Question: By what date must an appeal be filed according to the document?
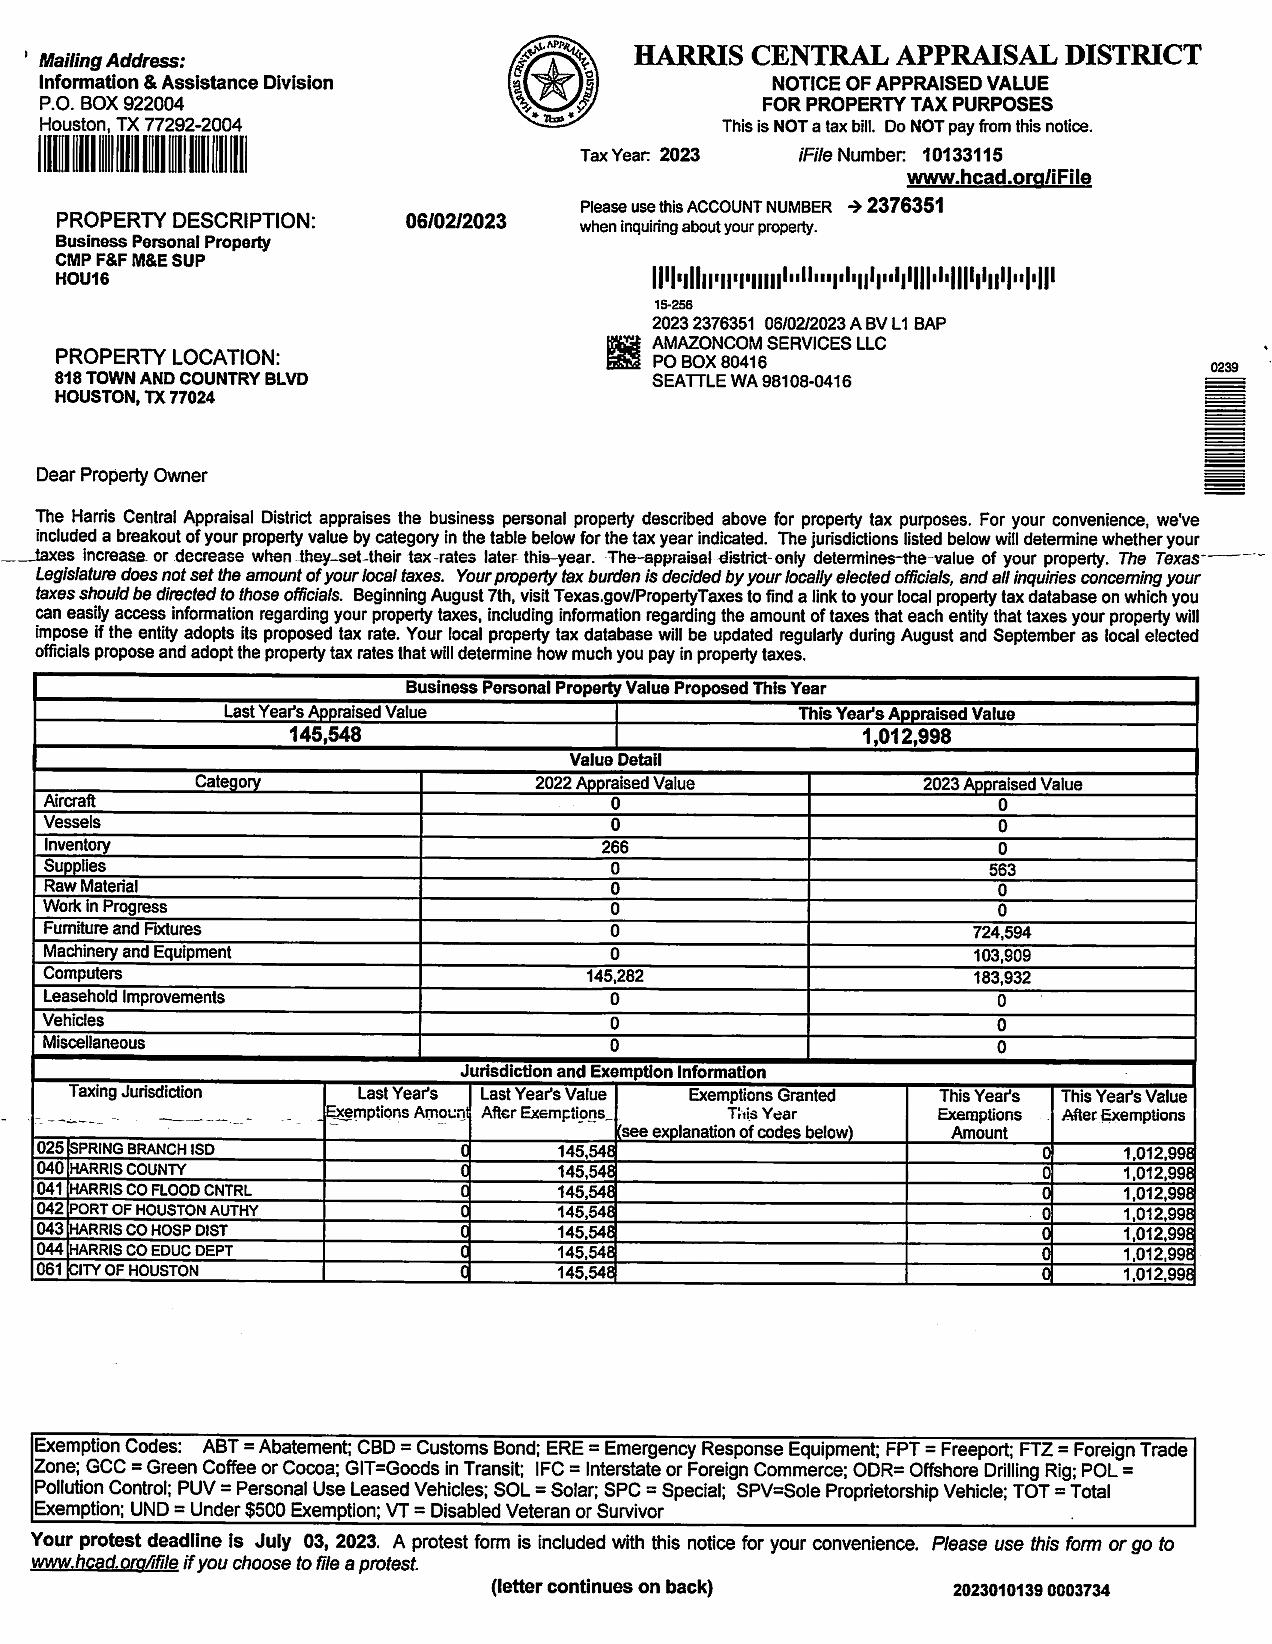
Answer: "3-Jul-23"